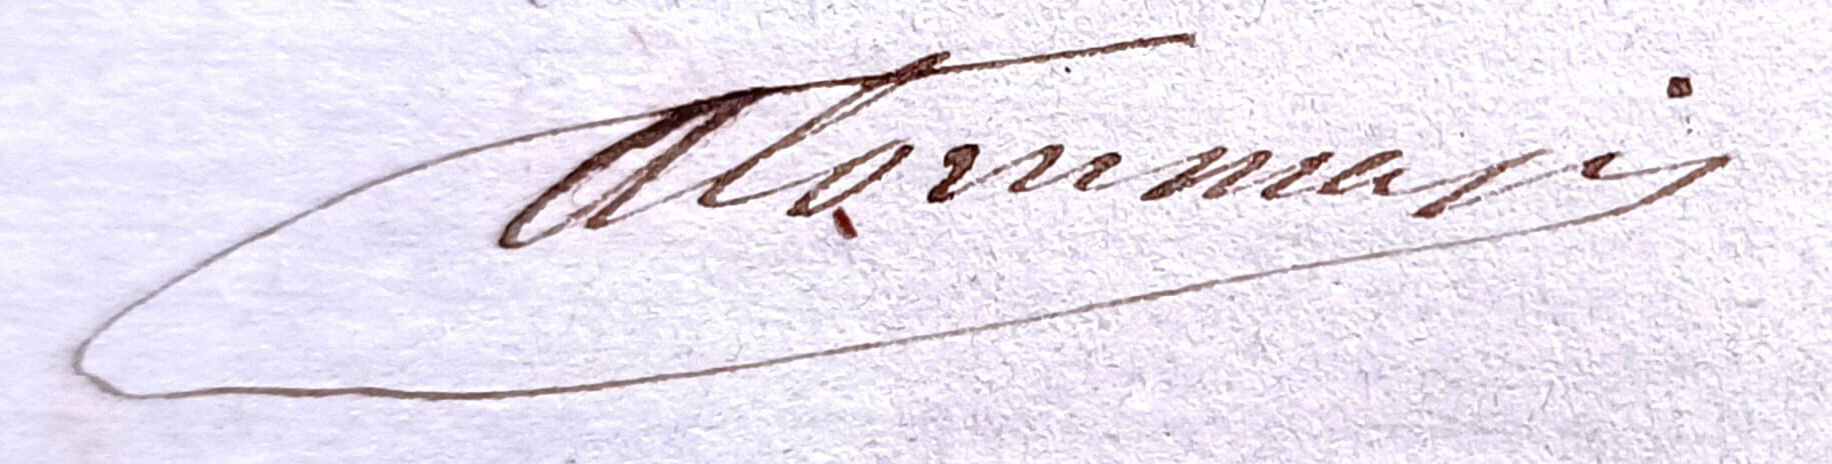
Signature of: anselmo tommasi